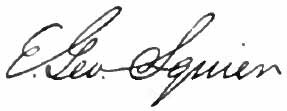
Signature of: ephraim george squier